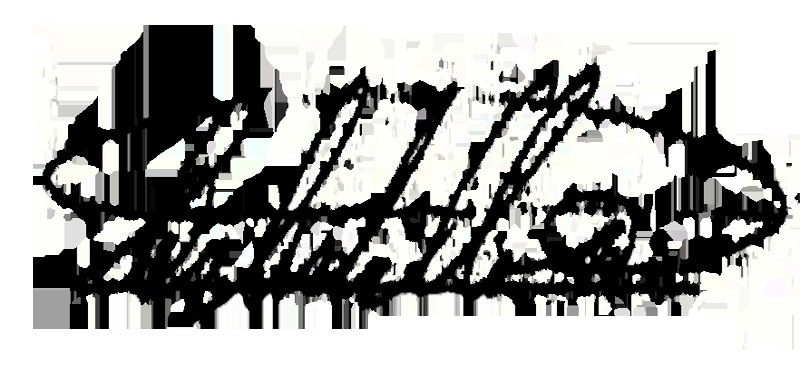
Signature of: carlos castillo armas